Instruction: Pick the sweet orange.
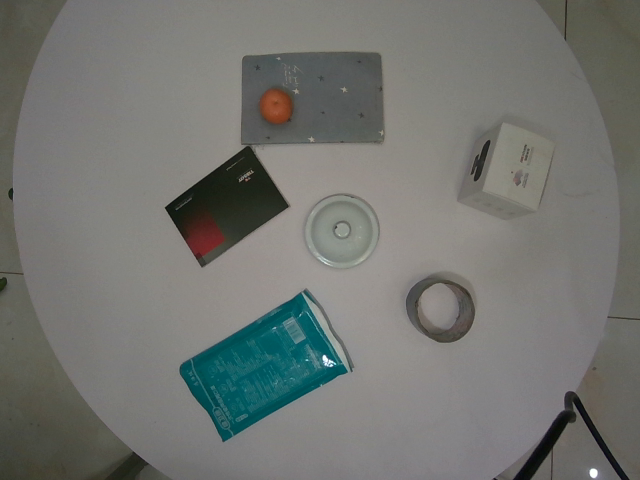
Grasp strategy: vertical